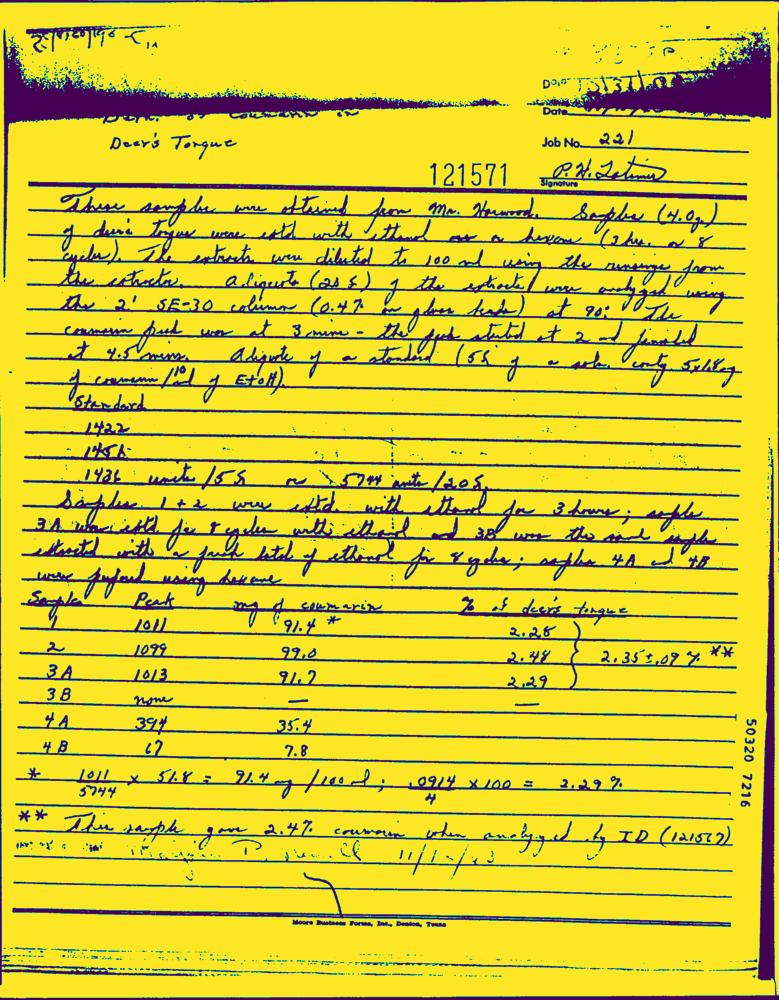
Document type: Hand-Written